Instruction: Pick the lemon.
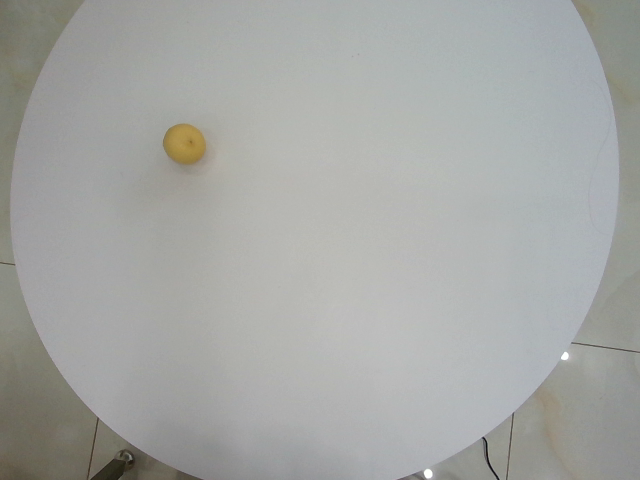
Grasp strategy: vertical